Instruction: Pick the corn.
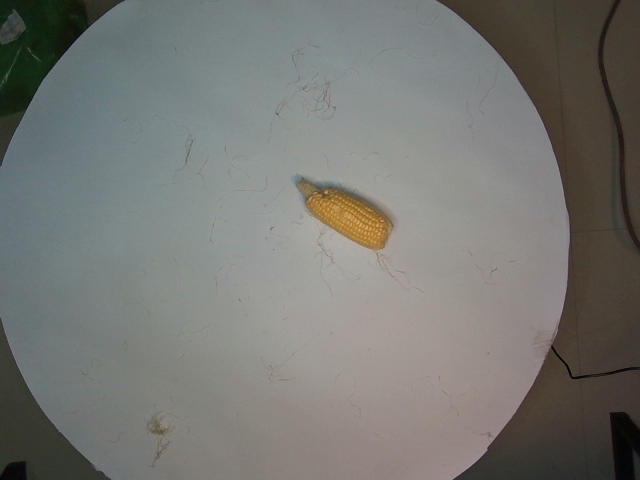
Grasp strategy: vertical